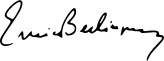
Signature of: enrico berlinguer